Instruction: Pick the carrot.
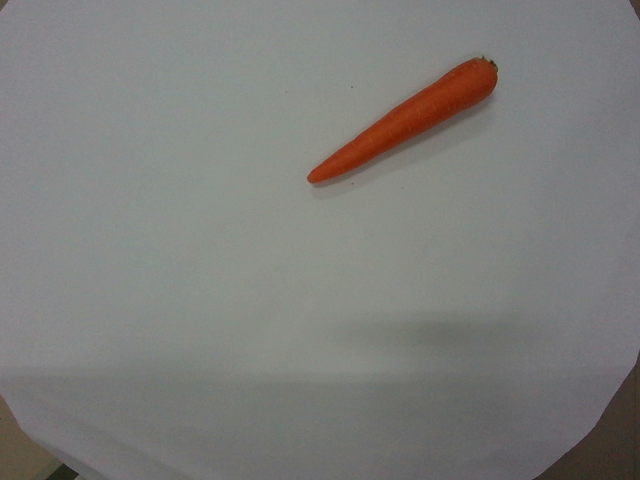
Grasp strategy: vertical